Question: Talk about the condition:
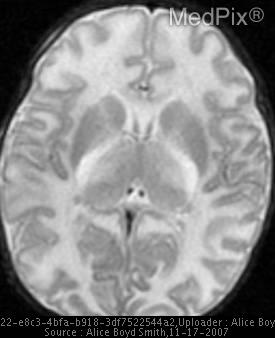
Answer: The disease is discussed as: Phenylketonuria,  tyrosinemia,  maple  syrup  urine,  citrullinemia,  ornithine,  argininemia,  homocystinuria,  methioninemia,  lactic  acidemia,  demonstrate foci  of  edematous  white  matter  on  CT  and  MR imaging.